Question: What is the address or location of the property listed in the document?
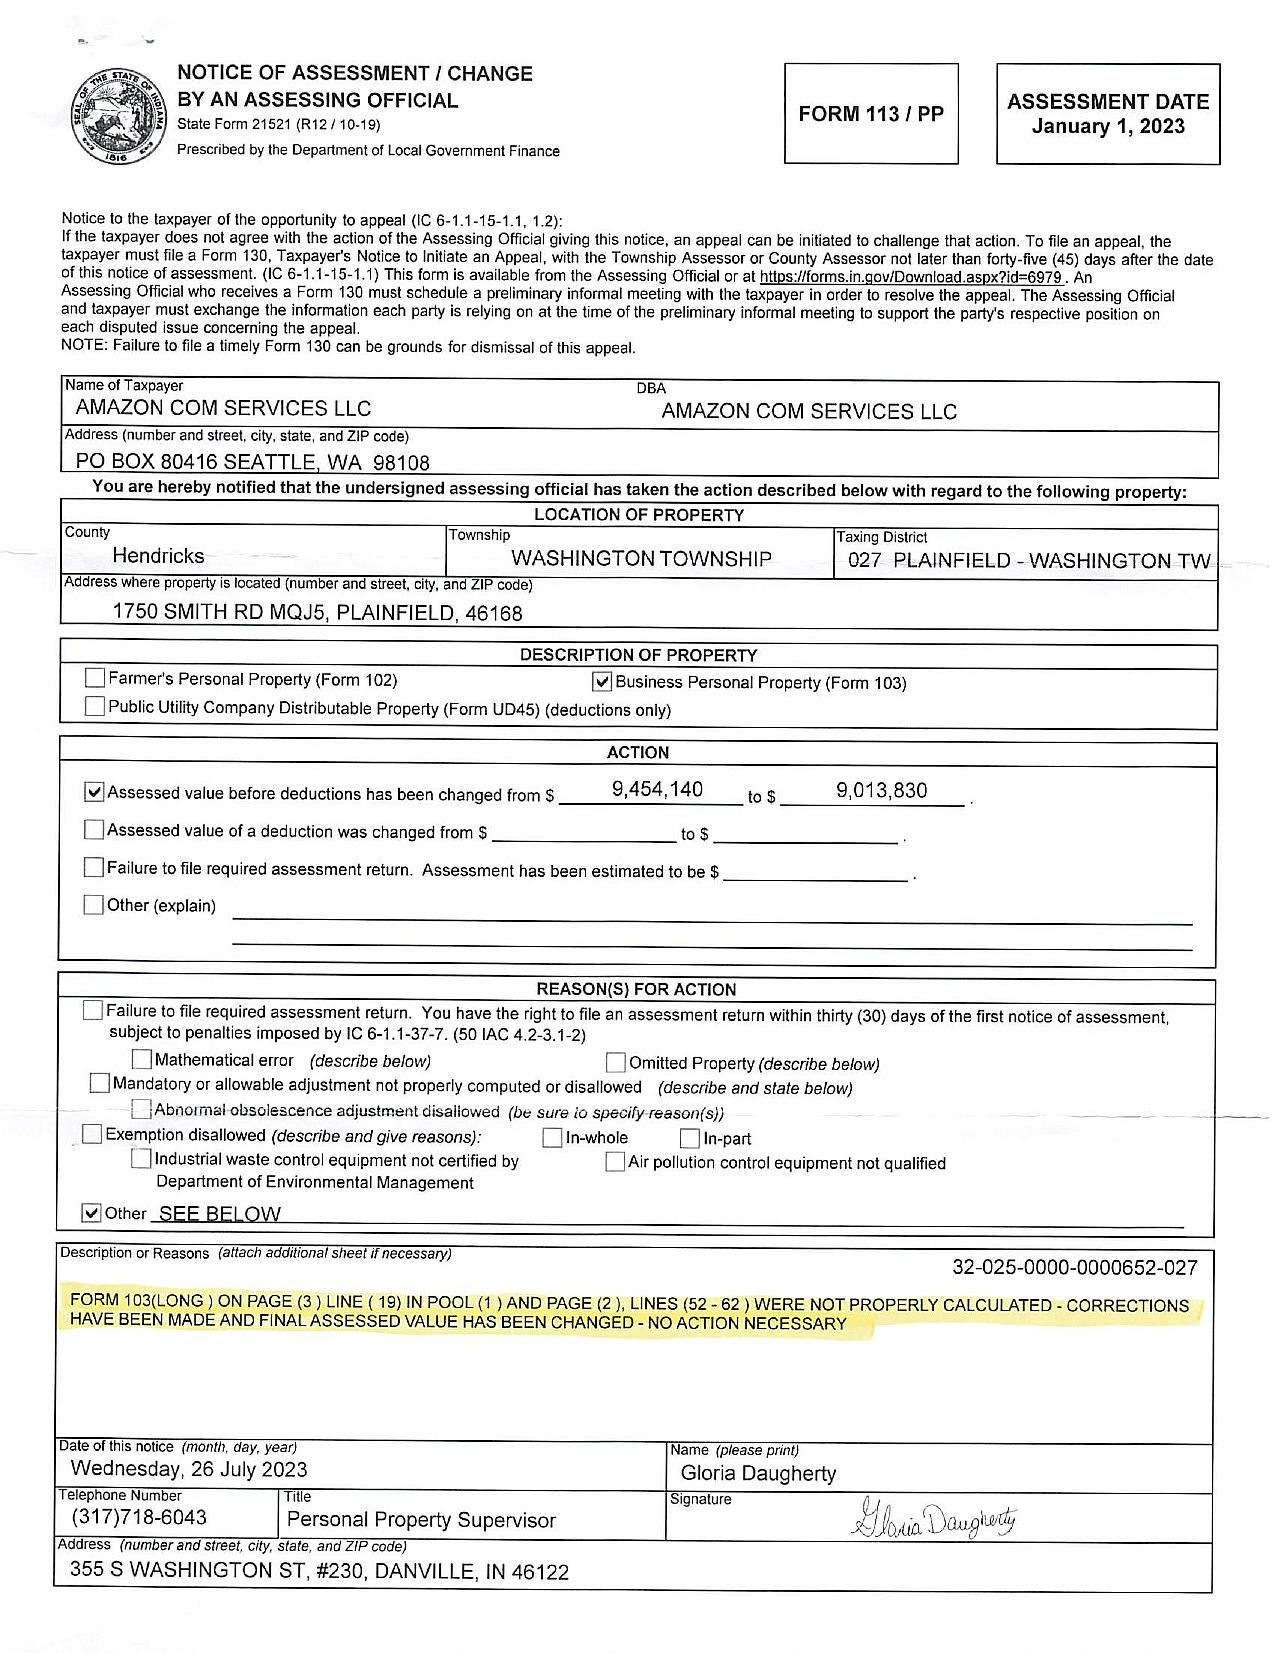
Answer: "1750 SMITH RD MQJ5, PLAINFIELD, 46168"